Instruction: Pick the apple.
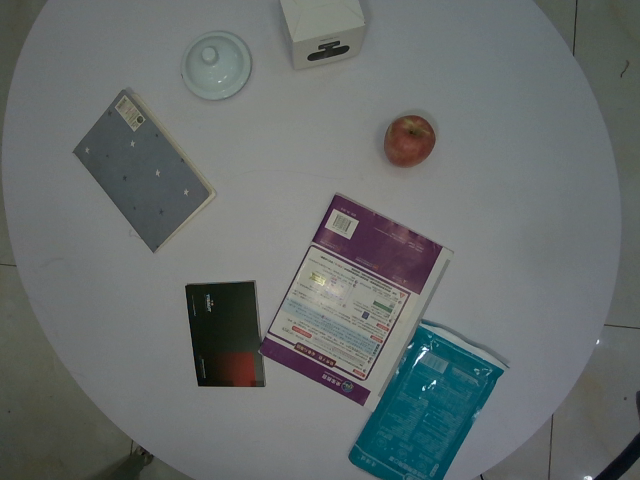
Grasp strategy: vertical